Question: What is the property identification or parcel number listed?
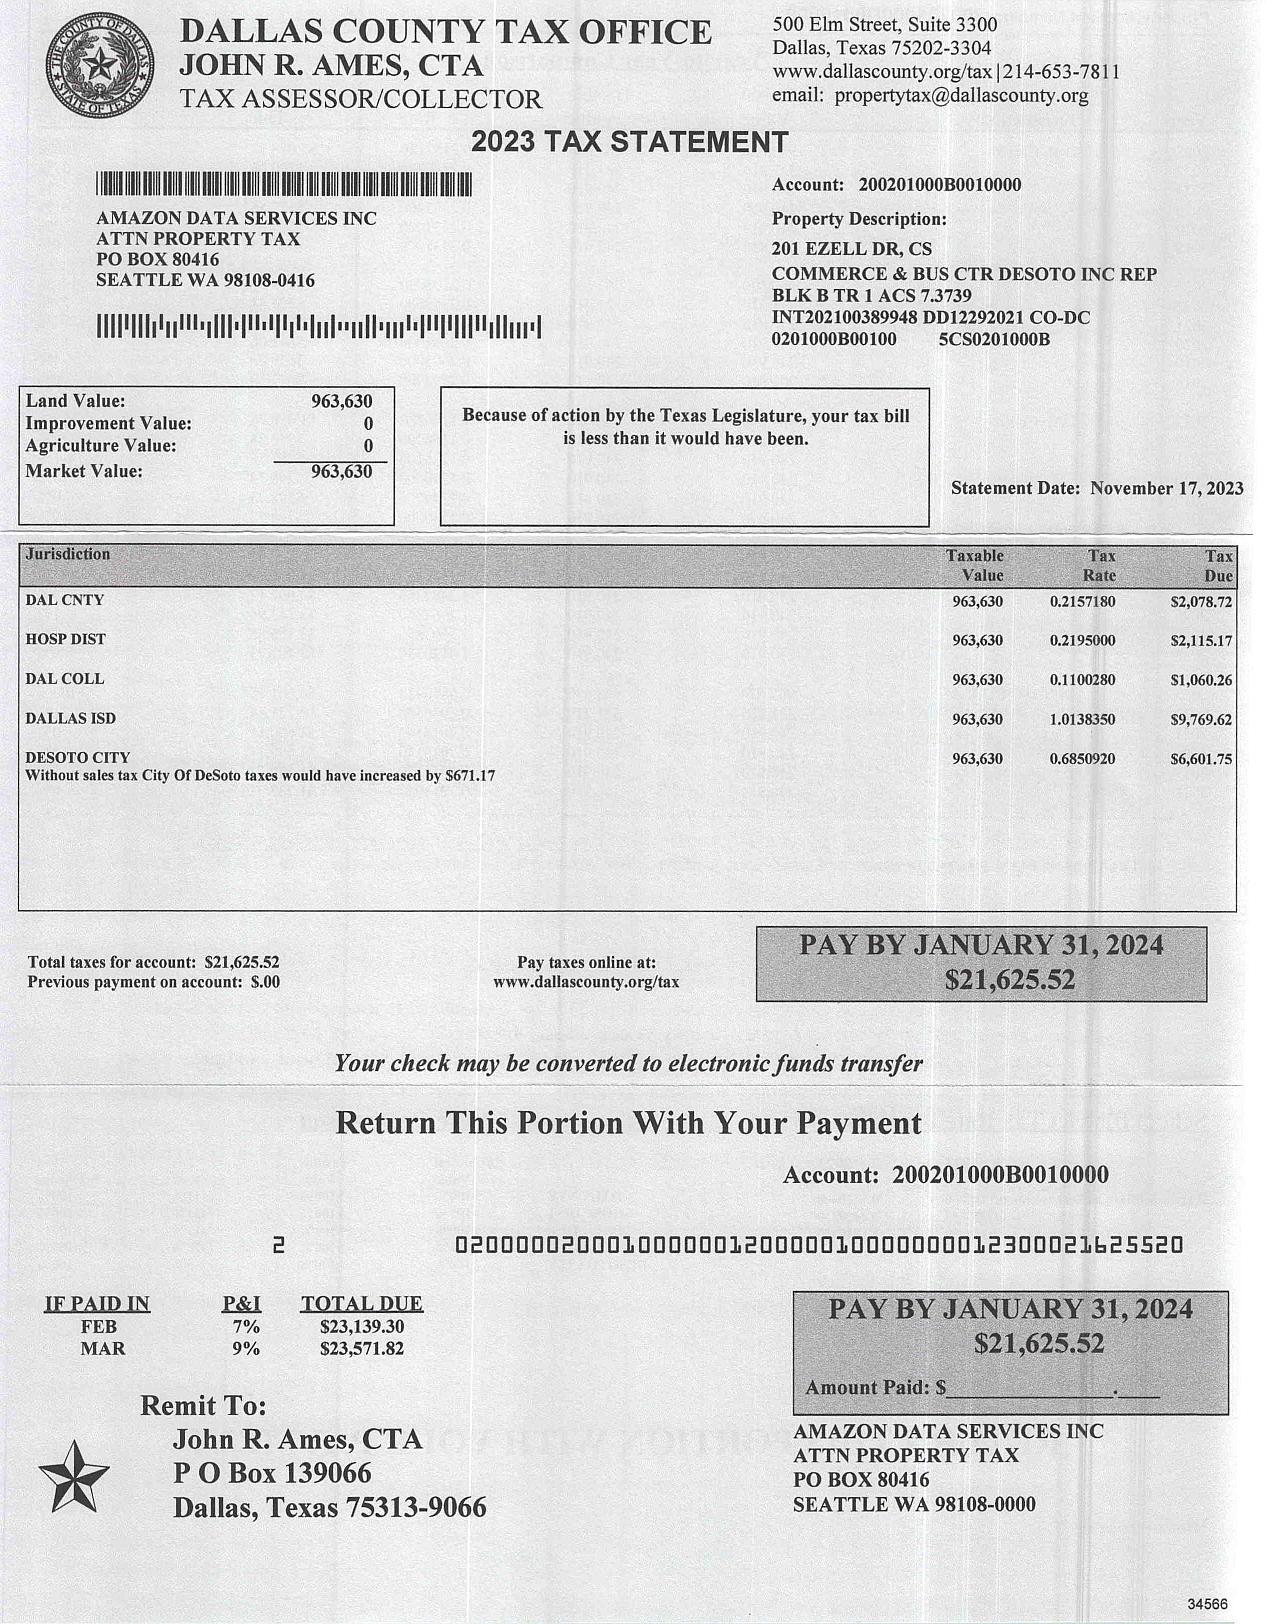
Answer: "02010000B0010"